Question: How is the history relevant to the case?
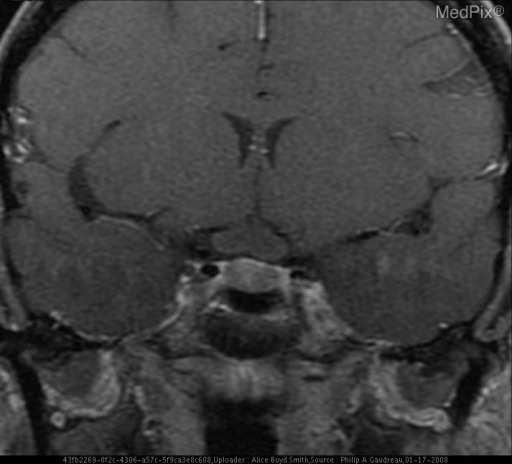
Answer: The patient's history of The patient presented with a history of slowly progressive decreased visual acuity. is key in understanding the case.